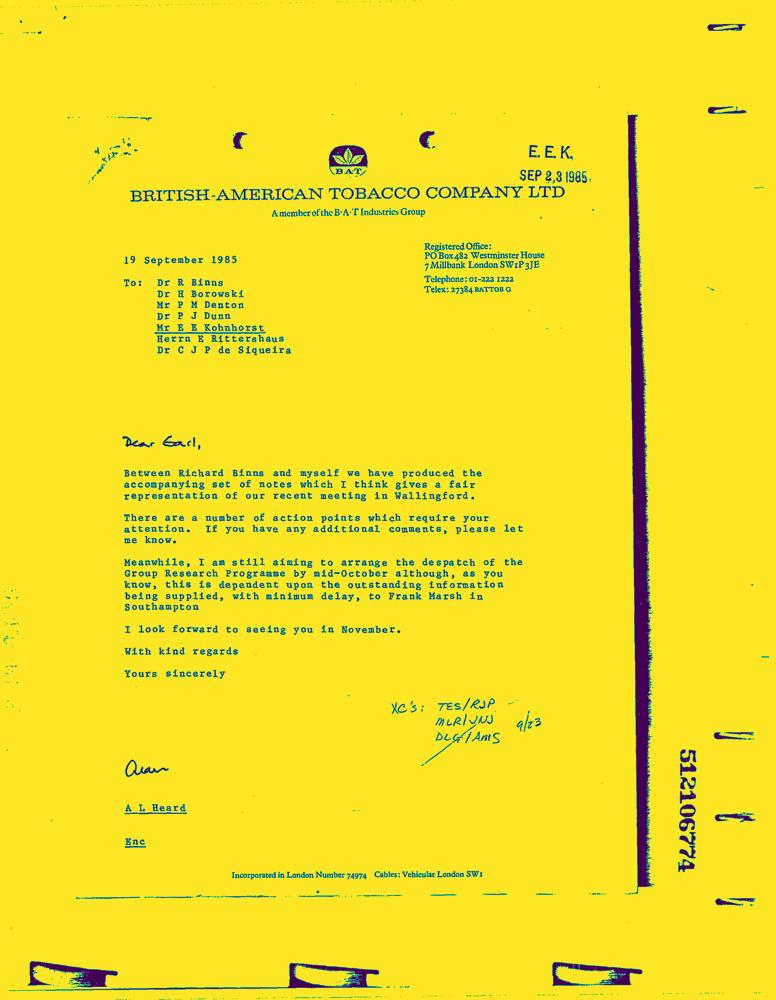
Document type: Letter-Doc